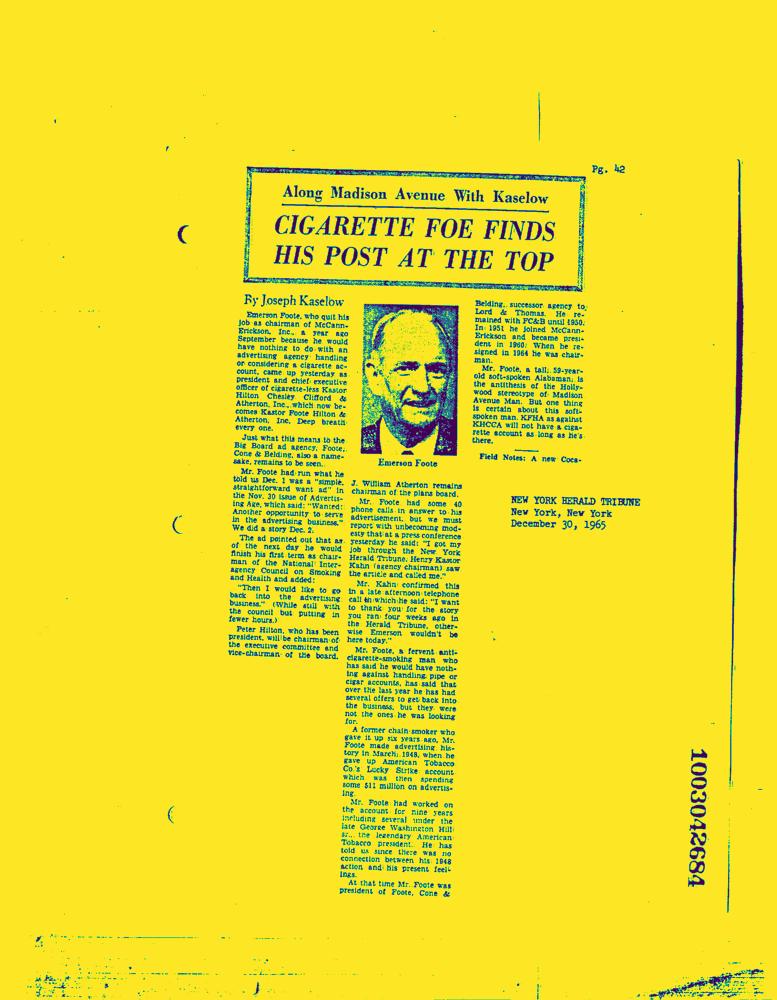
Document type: News-Article